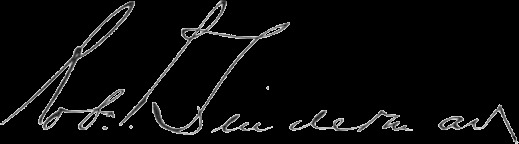
Signature of: robert p linderman